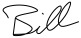
Signature of: bill shuster